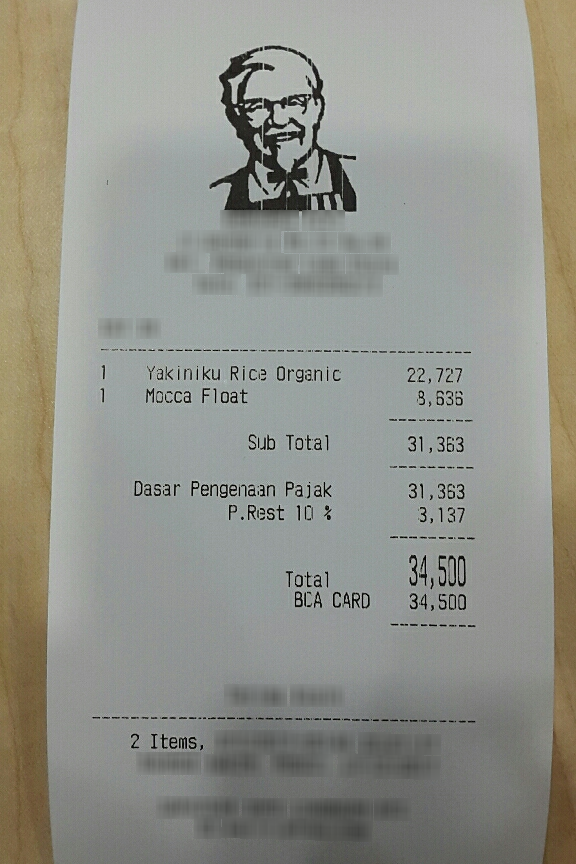
Number of items: 2
Subtotal: 31,363 31,363
Tax: 3,137
Total: 34,500
OCR text regions:
text: Dasar
text: Pengenaan
text: Pajak
text: 31,363
text: 1
text: Yakiniku
text: Rice
text: Organic
text: 22,727
text: 1
text: Mocca
text: Float
text: 8,636
text: Sub
text: Total
text: 31,363
text: P.Rest
text: 10
text: %
text: 3,137
text: Total
text: 34,500
text: BCA
text: CARD
text: 34,500
text: 2
text: Items,